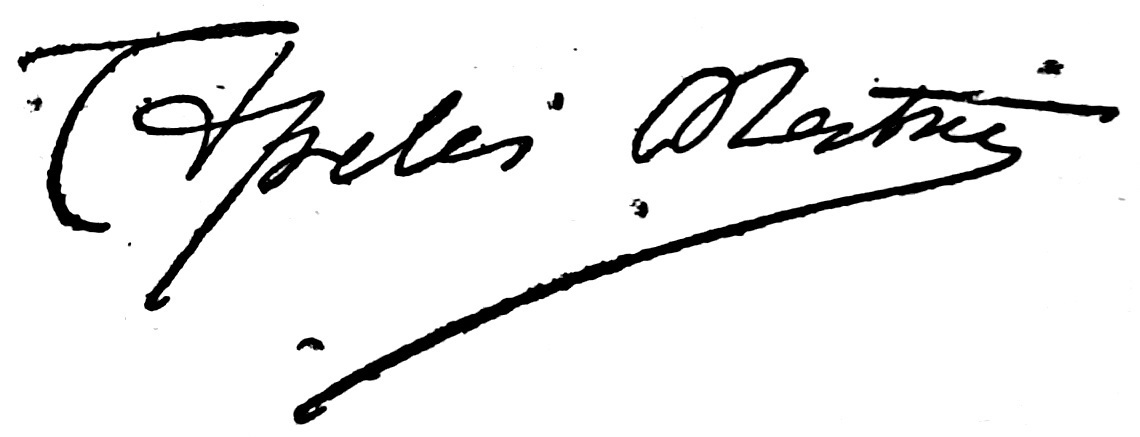
Signature of: apel les mestres i oñós